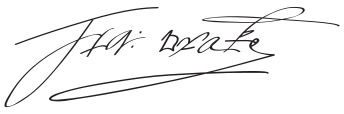
Signature of: francis drake